Question: How is the history relevant to the case?
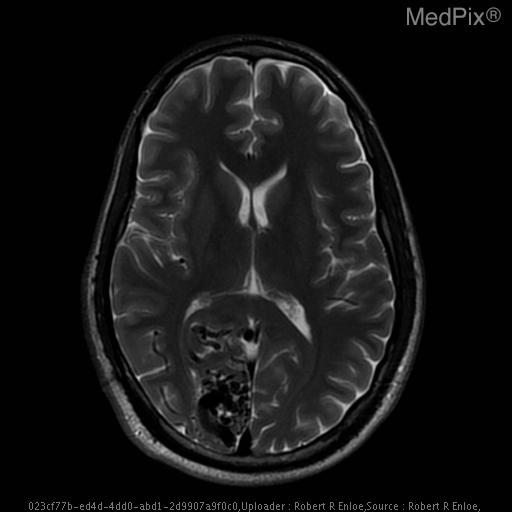
Answer: The patient's history of 26 year-old man with increasing right-sided parietal and occipital headaches is key in understanding the case.